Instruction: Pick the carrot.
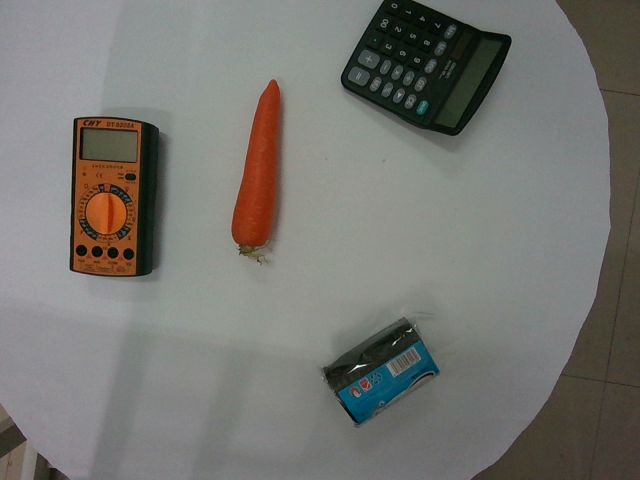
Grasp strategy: vertical